Question: By what date must an appeal be filed according to the document?
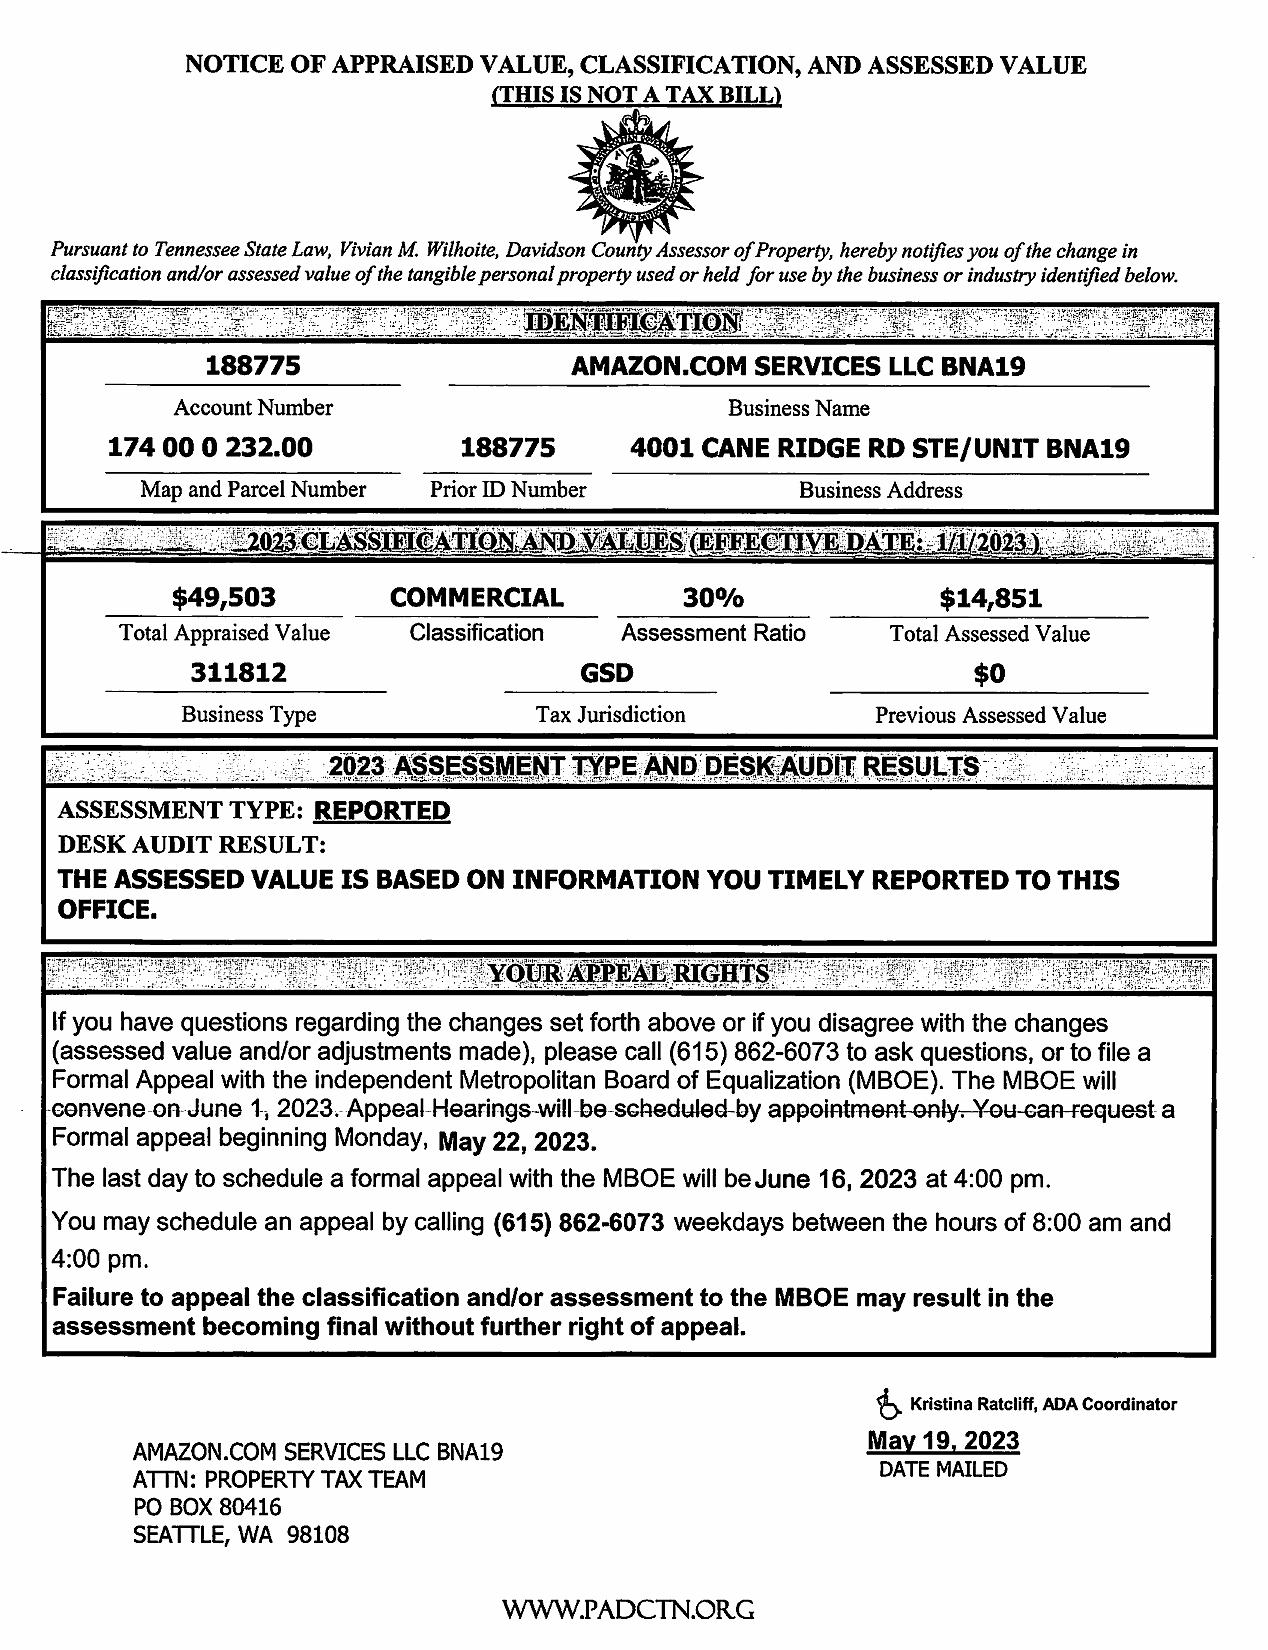
Answer: "June 16, 2023 at 4:00 pm"